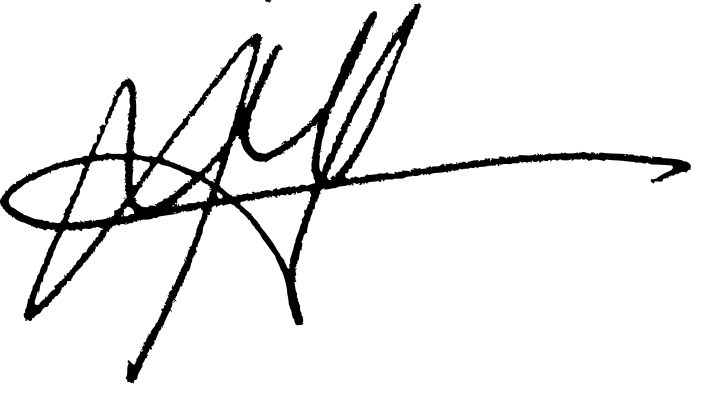
Signature of: silvana espiga